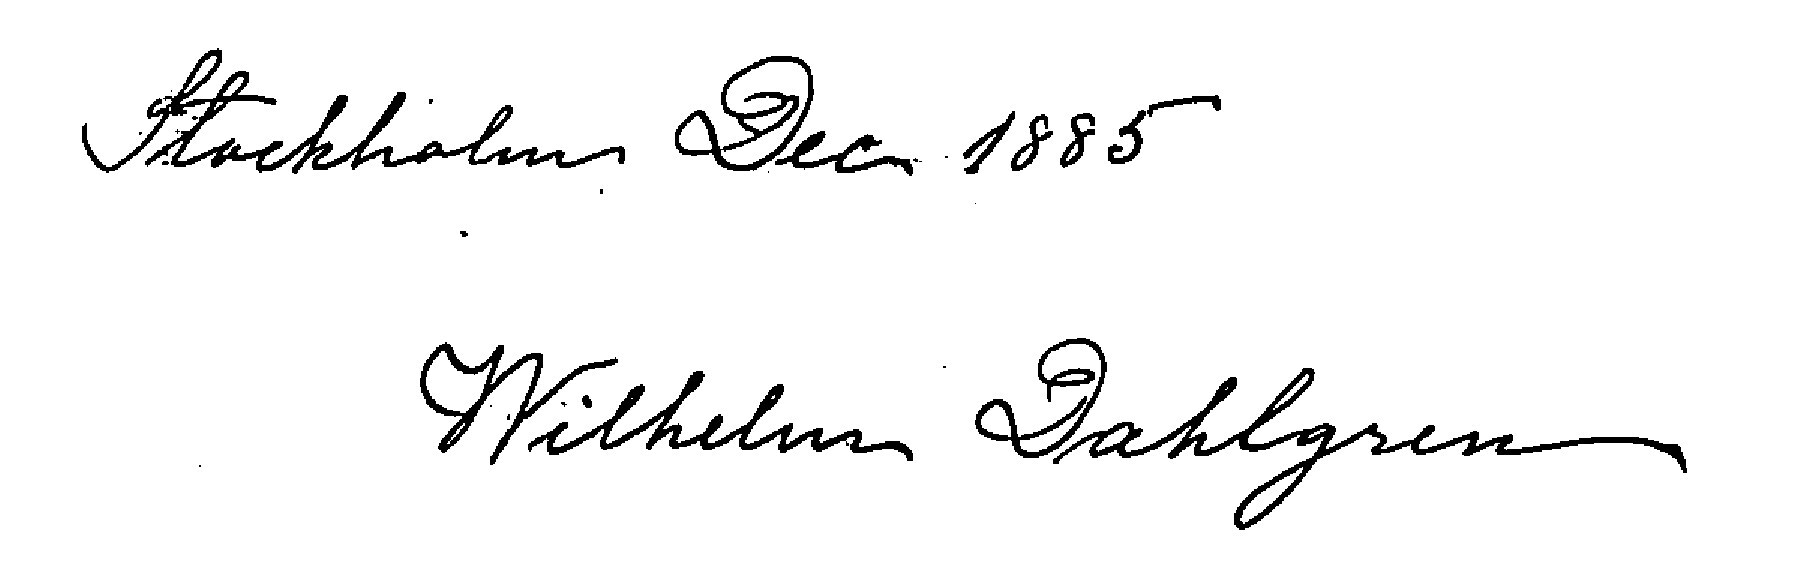
Signature of: wilhelm dahlgren